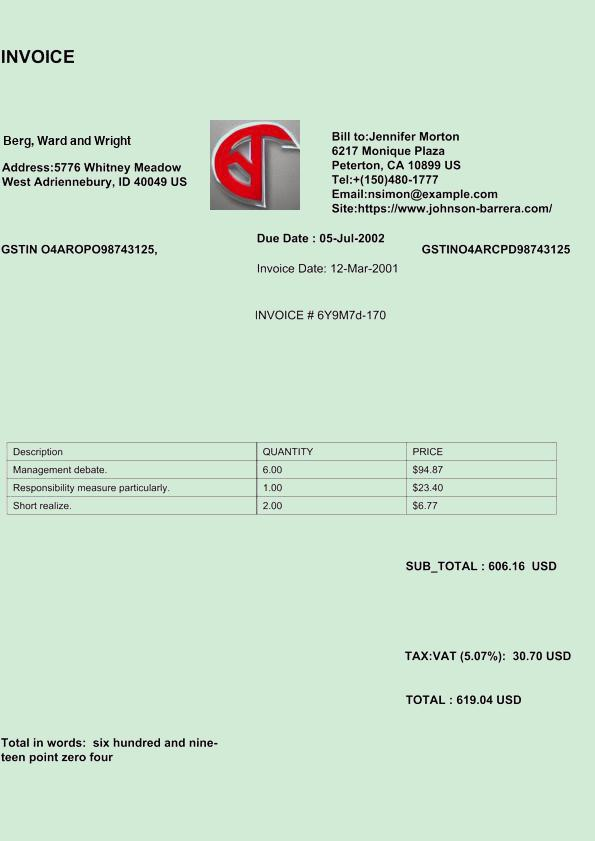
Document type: Invoice